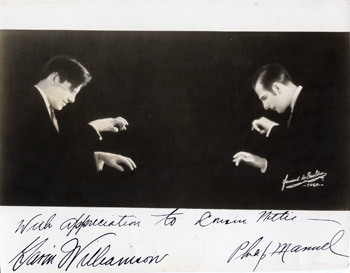
Signature of: philip manuel